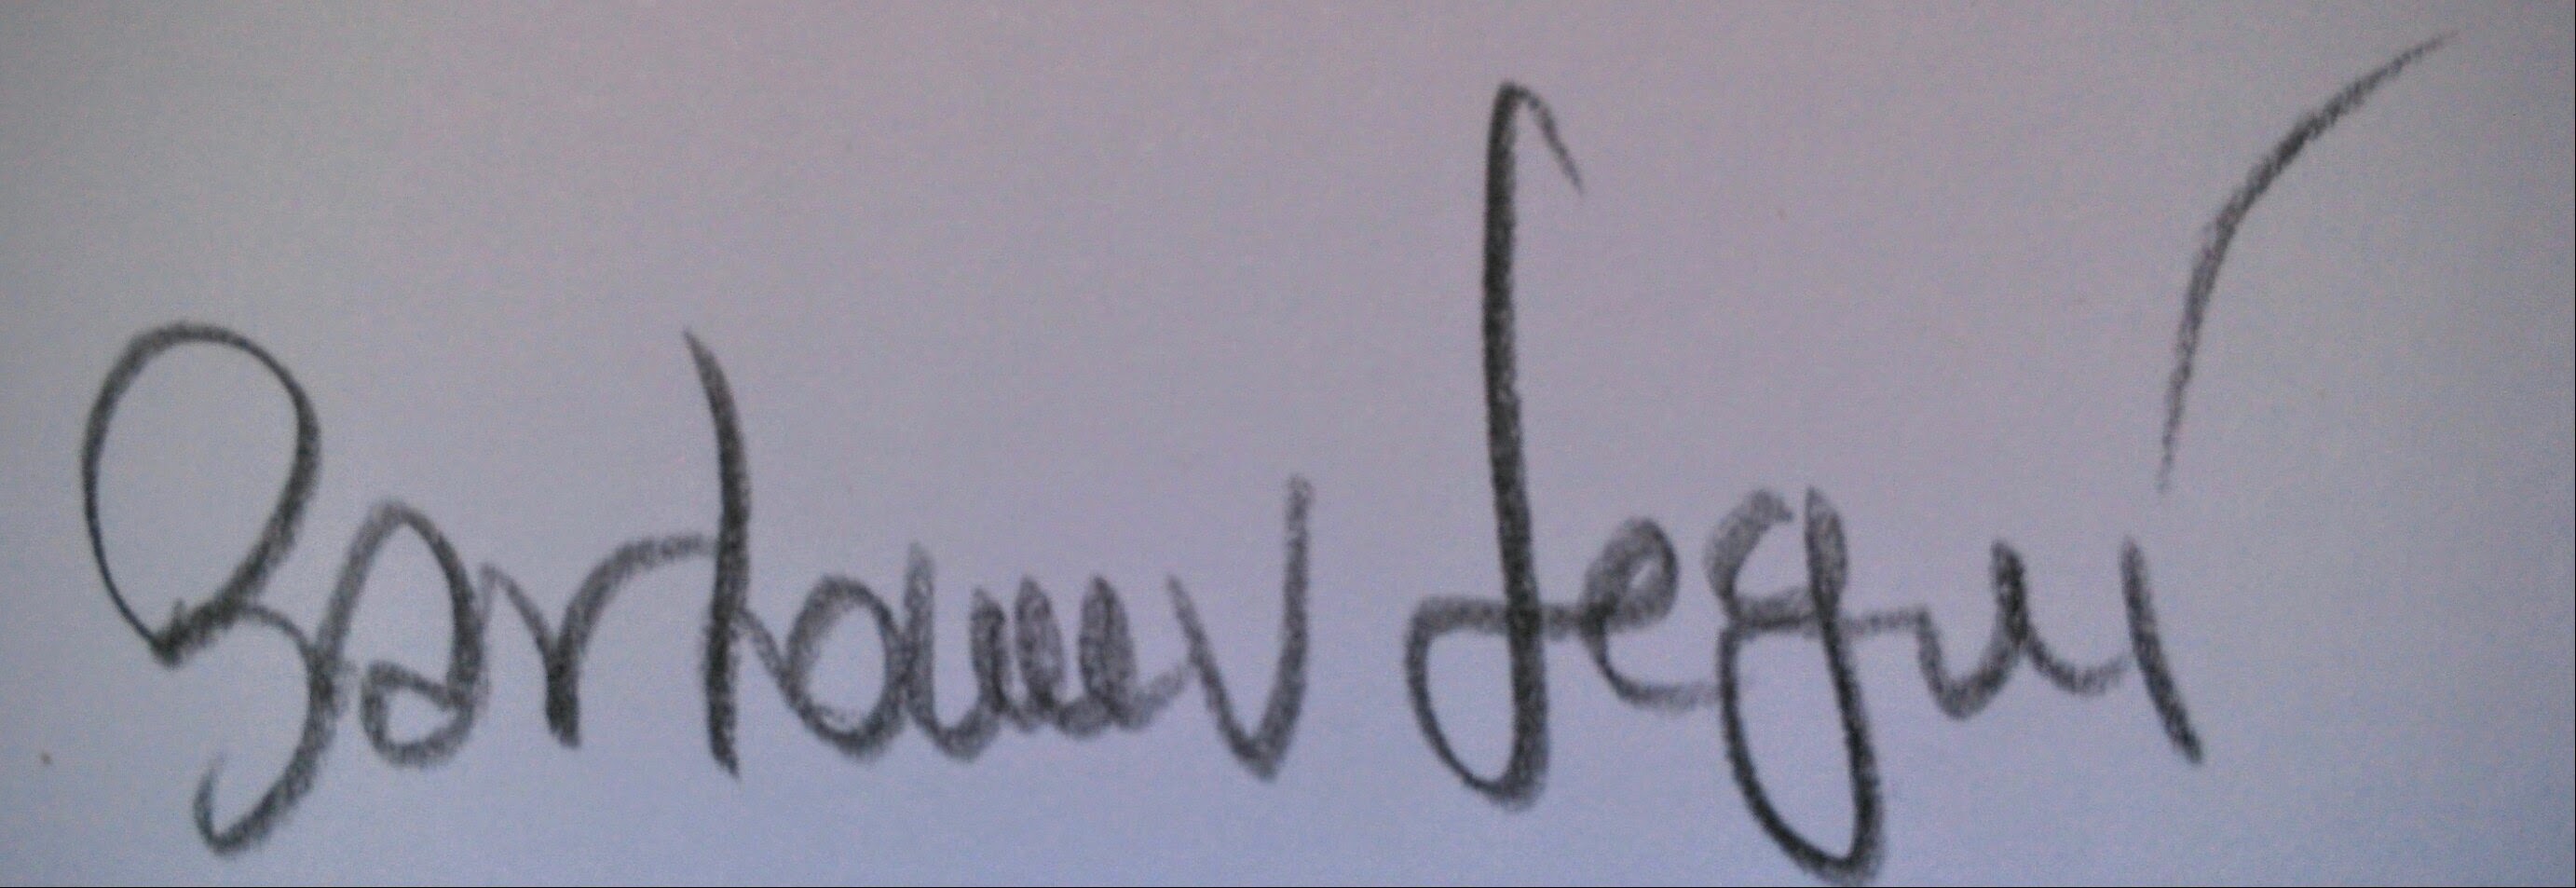
Signature of: bartolomé seguí